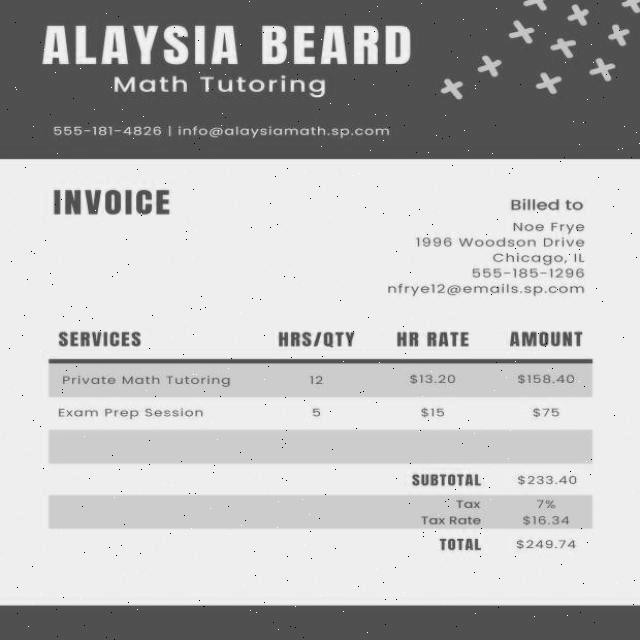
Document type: Invoice